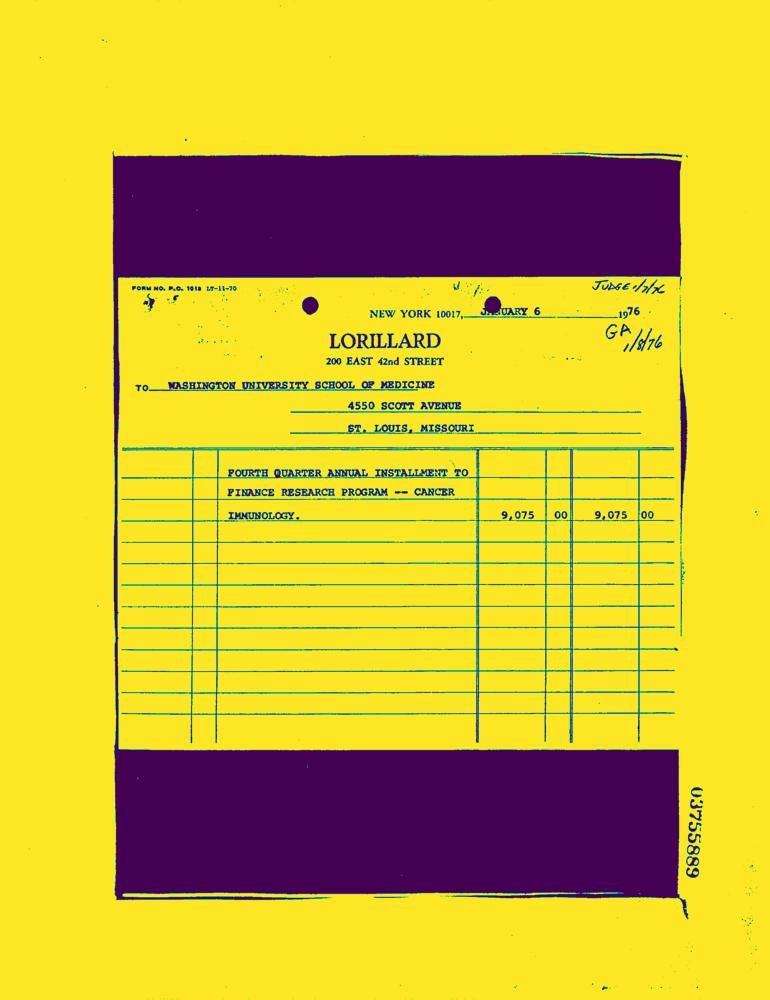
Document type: Invoice-Doc